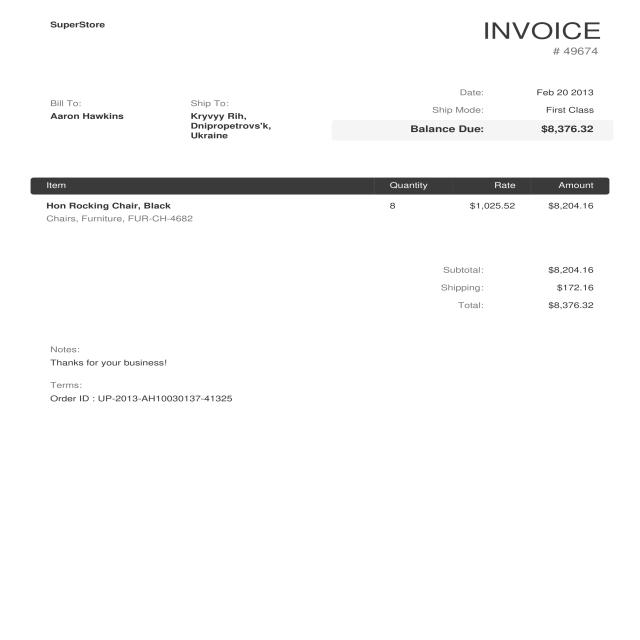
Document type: Invoice